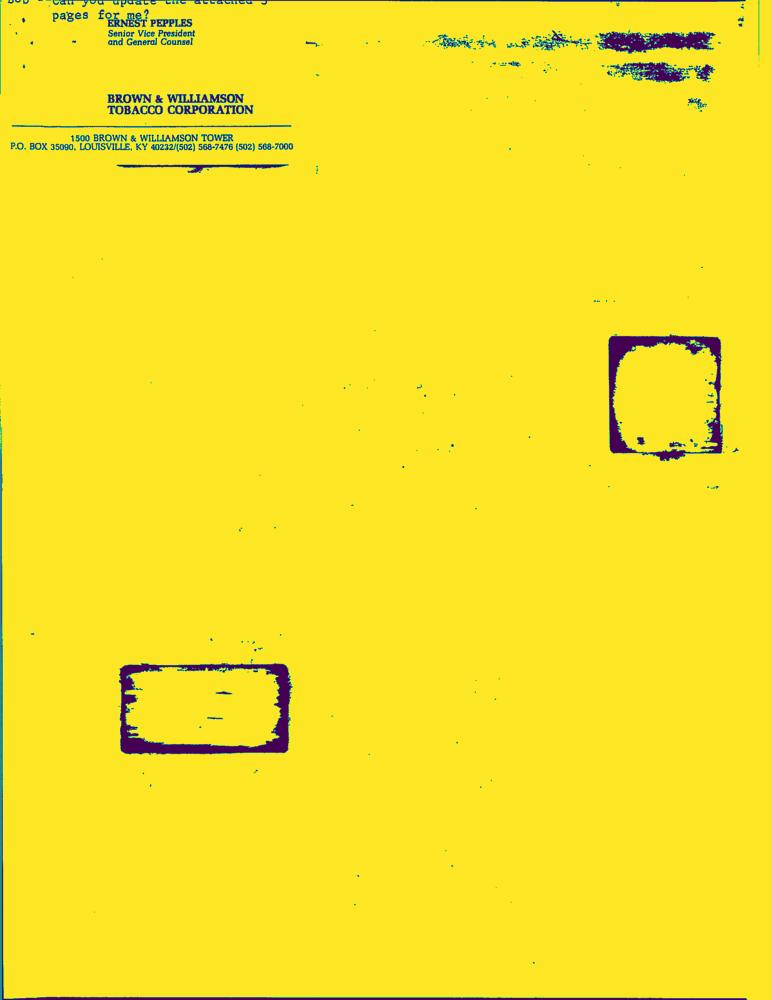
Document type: Resume-Doc